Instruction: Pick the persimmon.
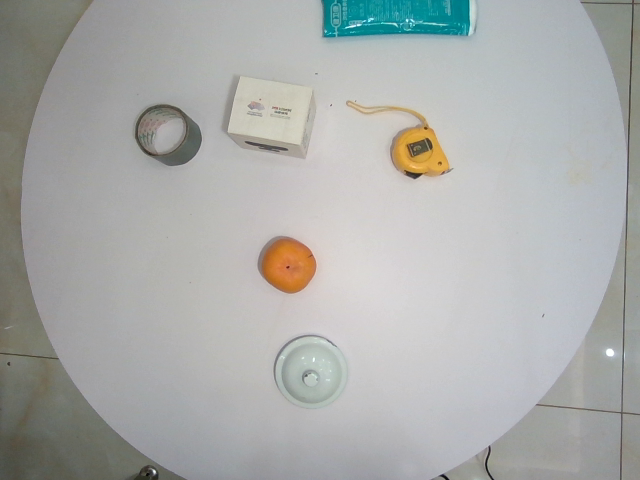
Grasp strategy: vertical